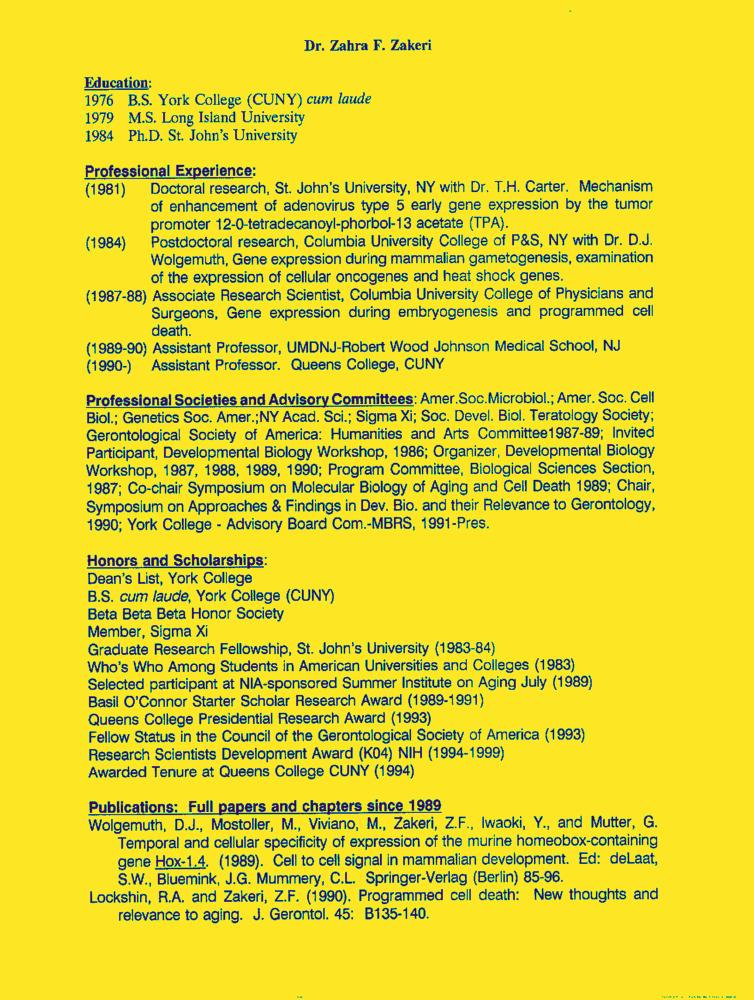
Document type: Resume-Doc